Question: Which state is mentioned in the document?
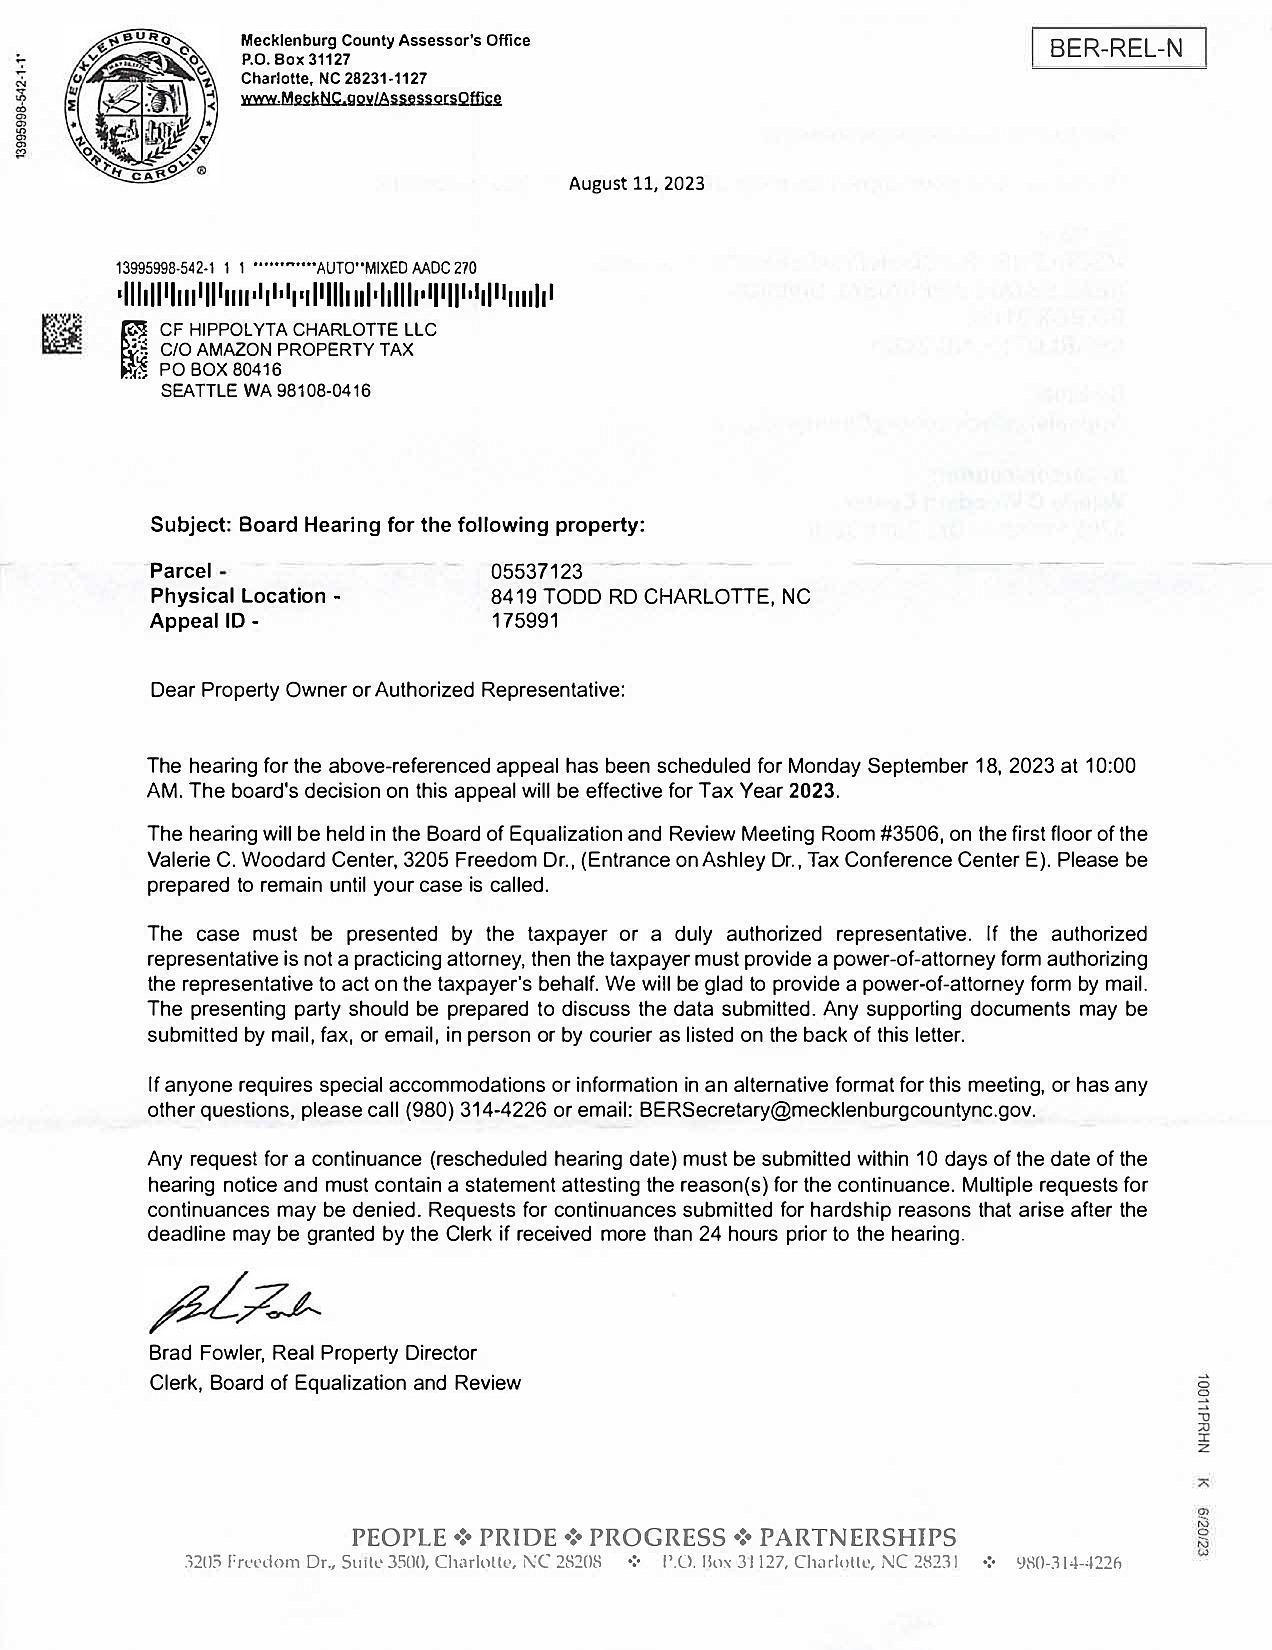
Answer: "NC"